Question: What jurisdiction, city, or county is the document associated with?
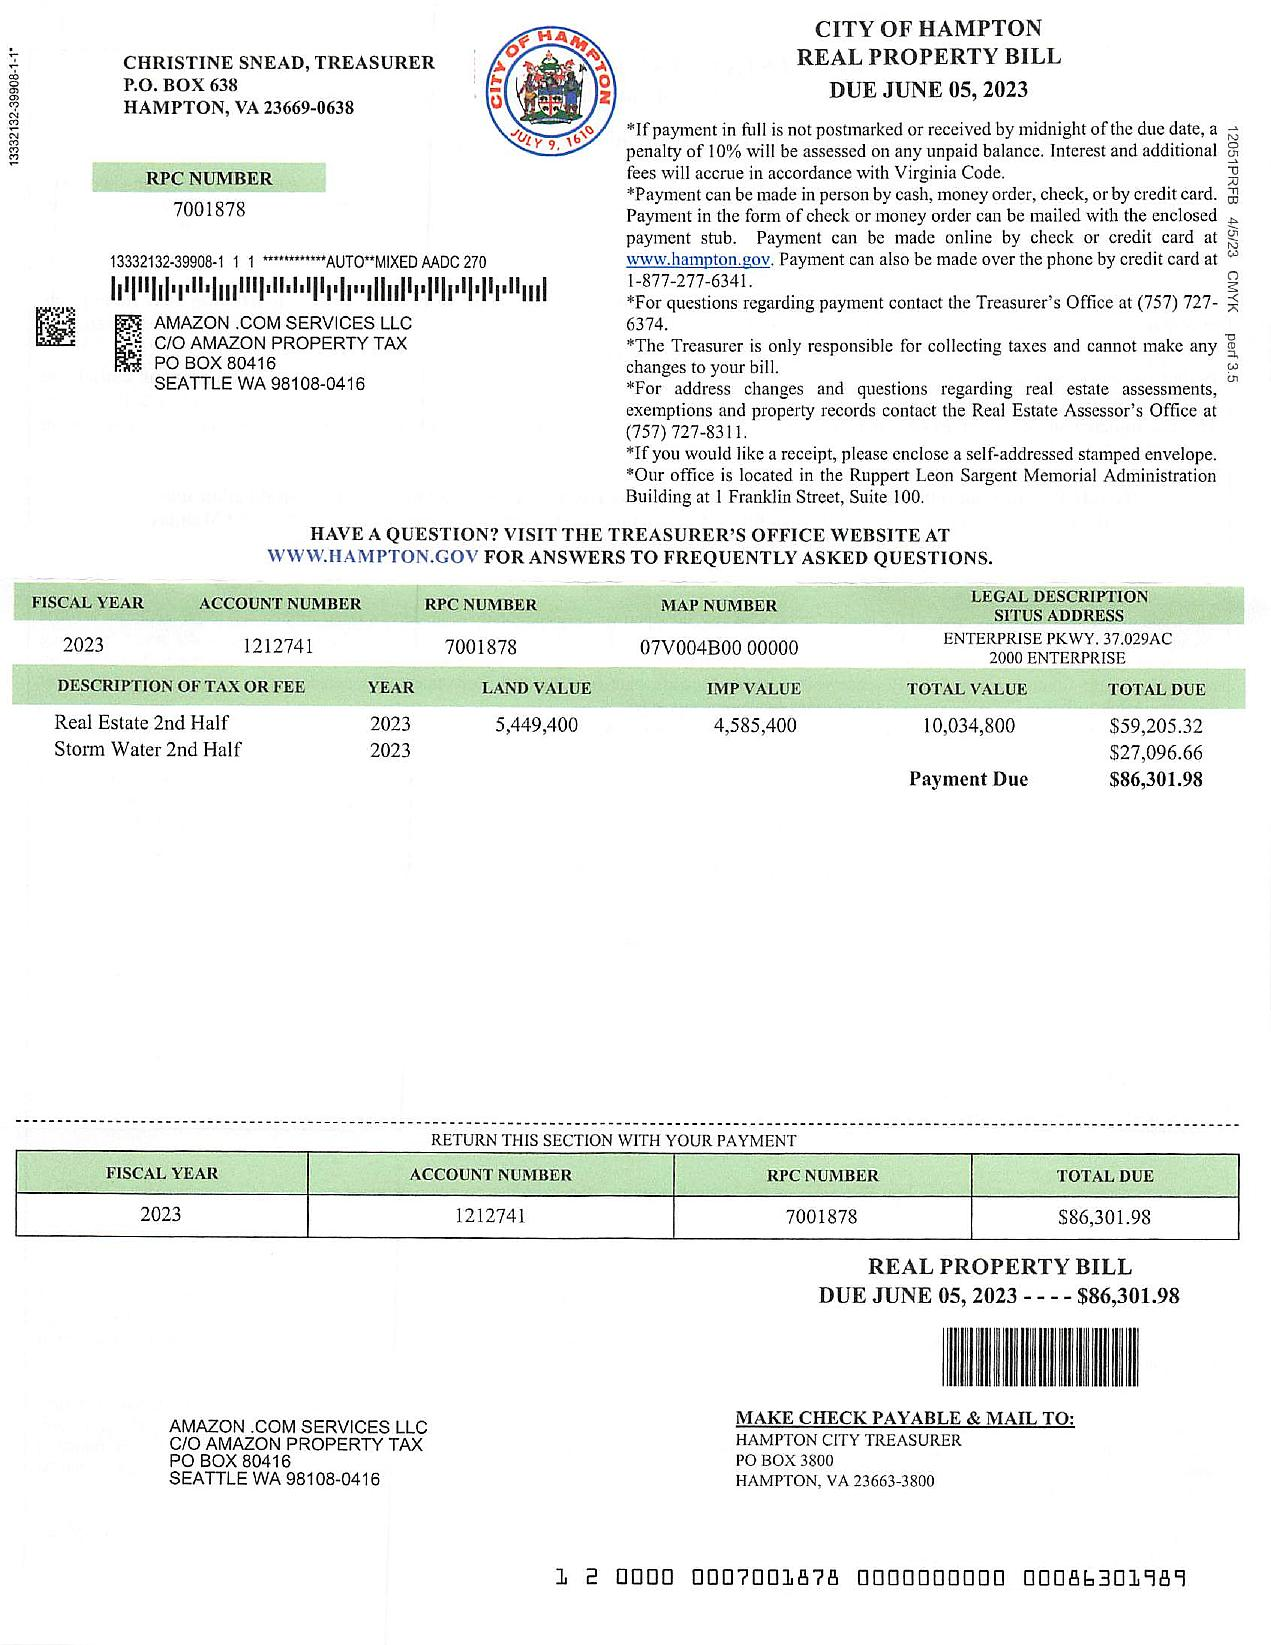
Answer: "City of Hampton"